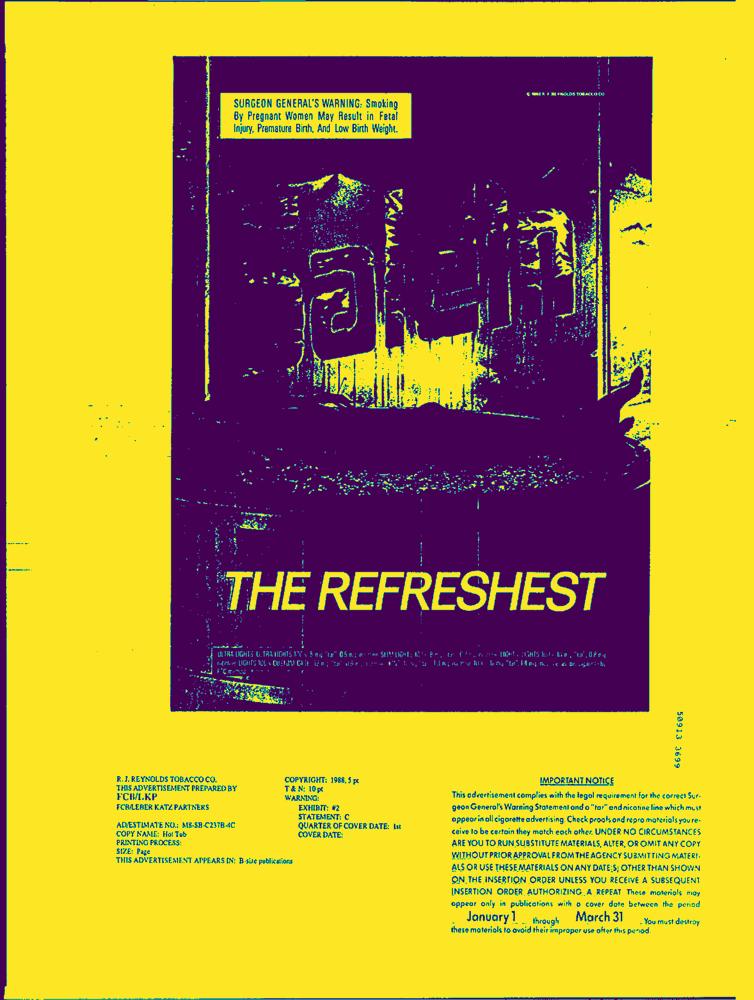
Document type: AD